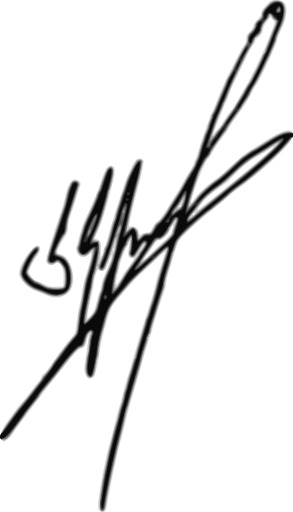
Signature of: kakha kaladze